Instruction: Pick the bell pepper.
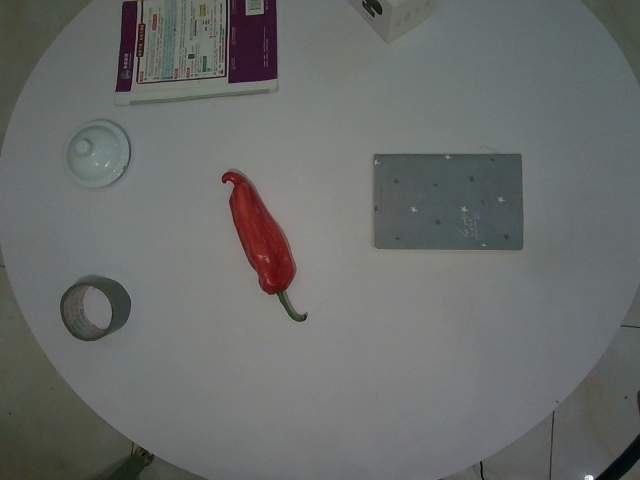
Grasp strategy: vertical